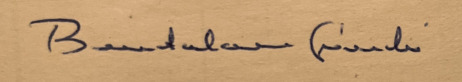
Signature of: lászló bertalan